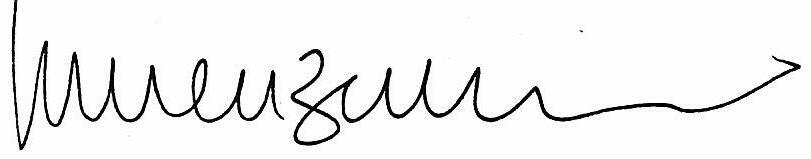
Signature of: hans magnus enzensberger